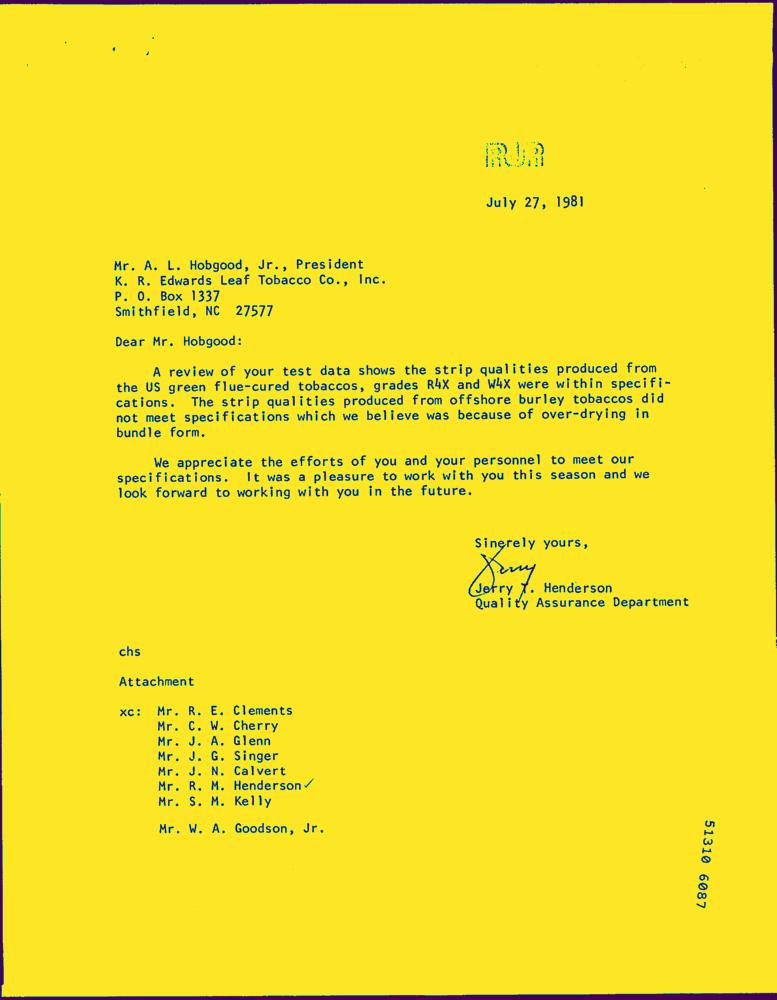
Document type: Letter-Doc